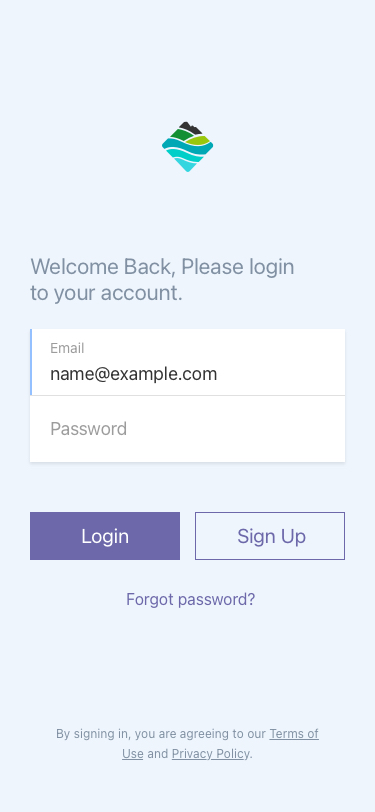
Text in this UI design:
By signing in, you are agreeing to our Terms of Use and Privacy Policy.
Forgot password?
Sign Up
Login
name@example.com
Email
Password
Welcome Back, Please login to your account.